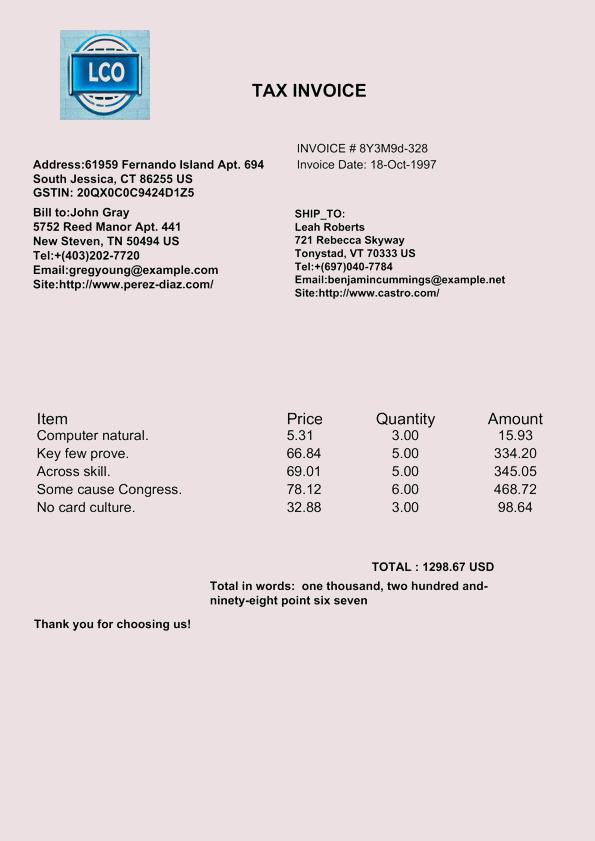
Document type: Invoice